Question: How does the patient history play a role?
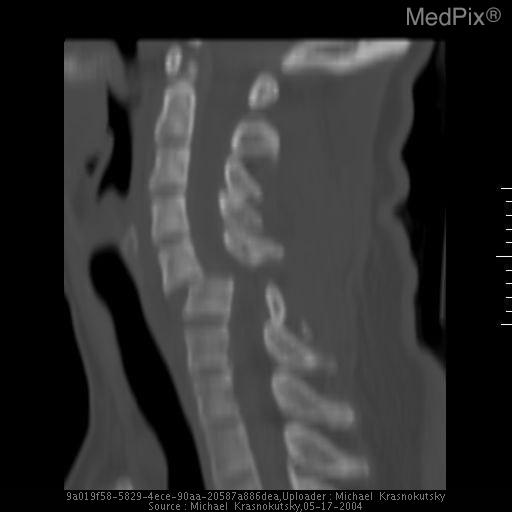
Answer: The patient's history of 33 year old woman was sitting on the trampoline while another person was bouncing on it.  She was thrown into the air about 1 foot and was hyperflexed on landing. is key in understanding the case.